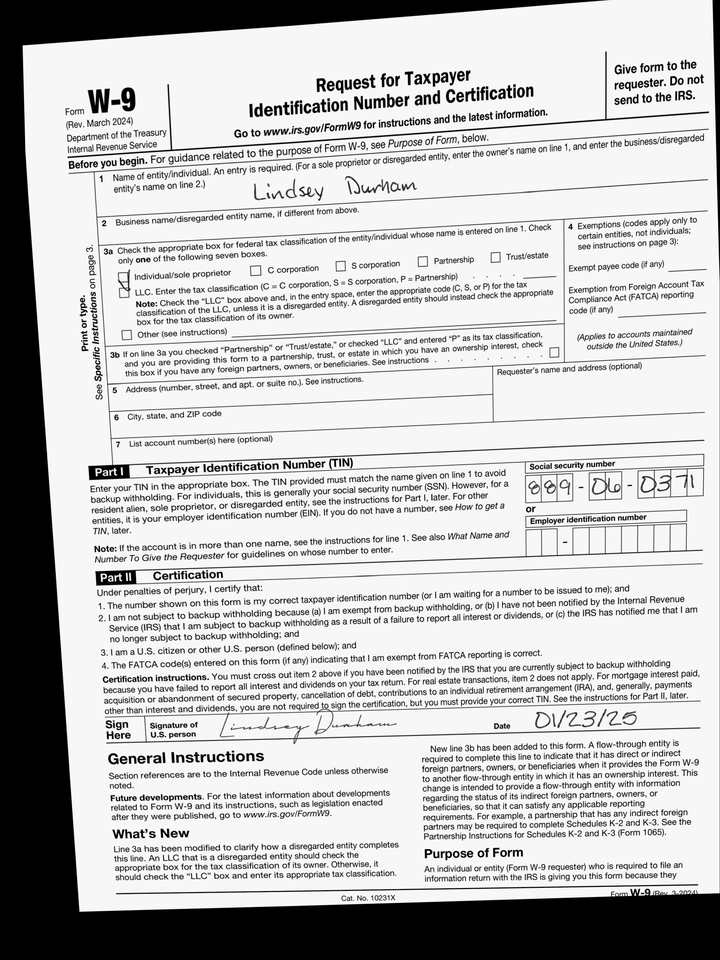
cbx: yes
ssn: 889060371
enm: Lindsey Durham
sdt: 01/23/25